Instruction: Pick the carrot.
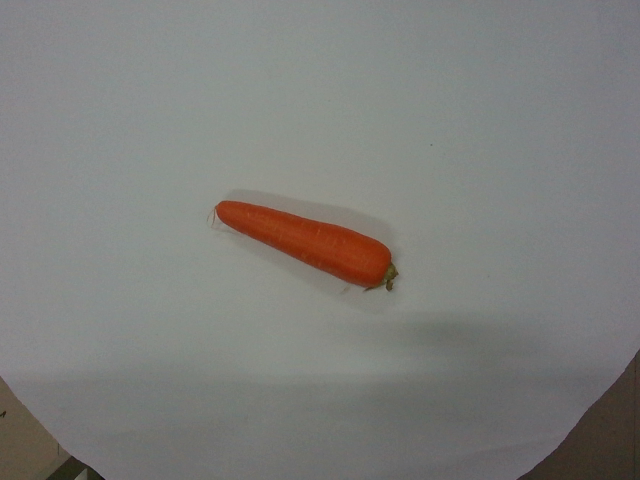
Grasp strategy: vertical